Question: How is the property described in the document?
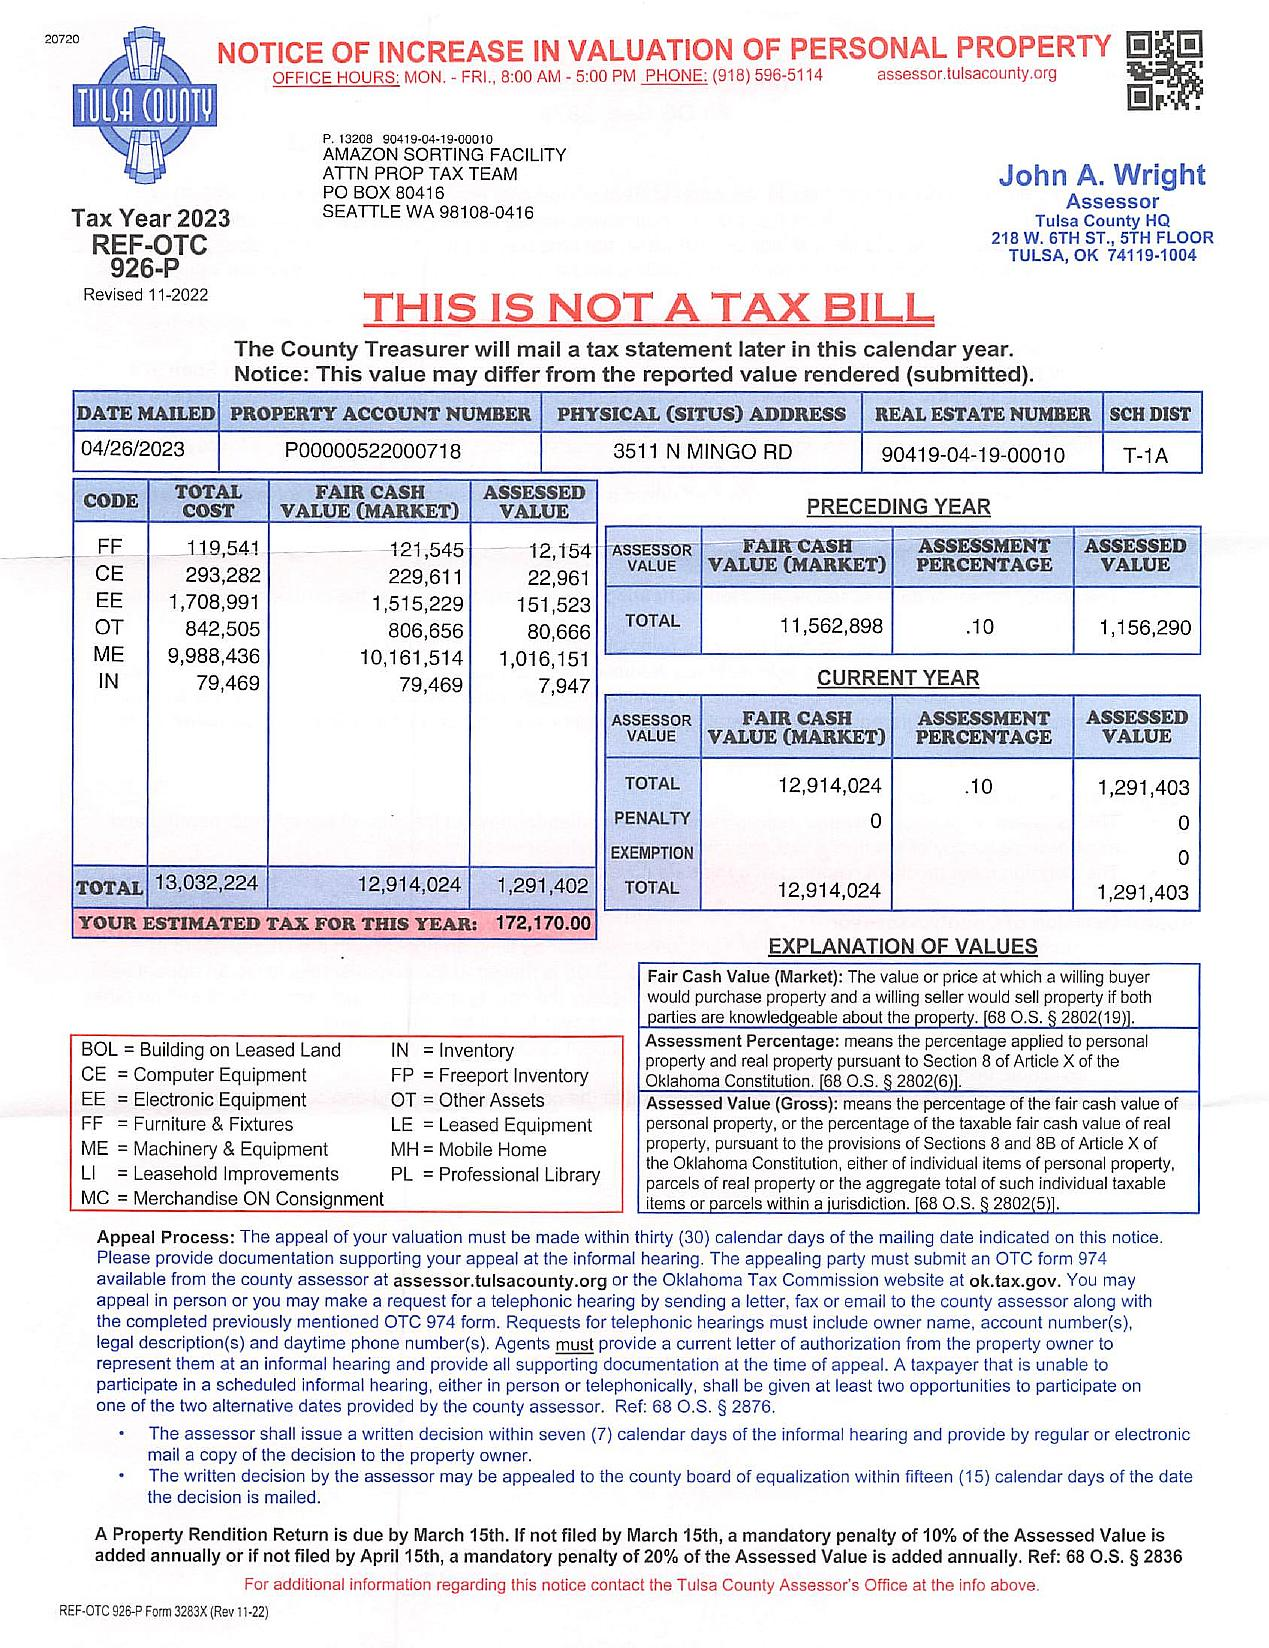
Answer: "Building on Leased Land, Computer Equipment, Electronic Equipment, Furniture & Fixtures, Machinery & Equipment, Inventory, Other Assets"